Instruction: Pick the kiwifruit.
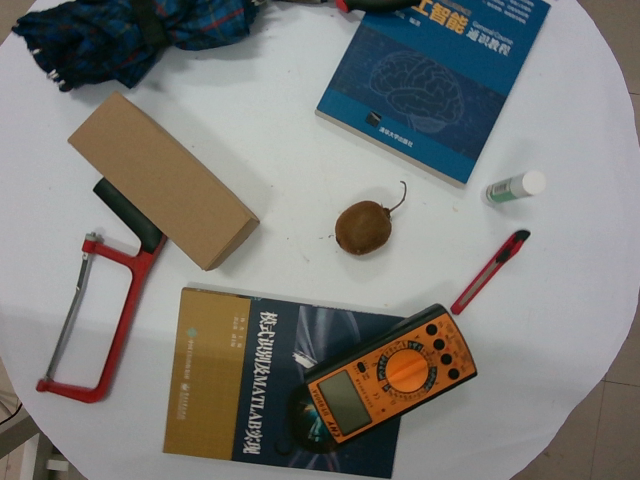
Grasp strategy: vertical